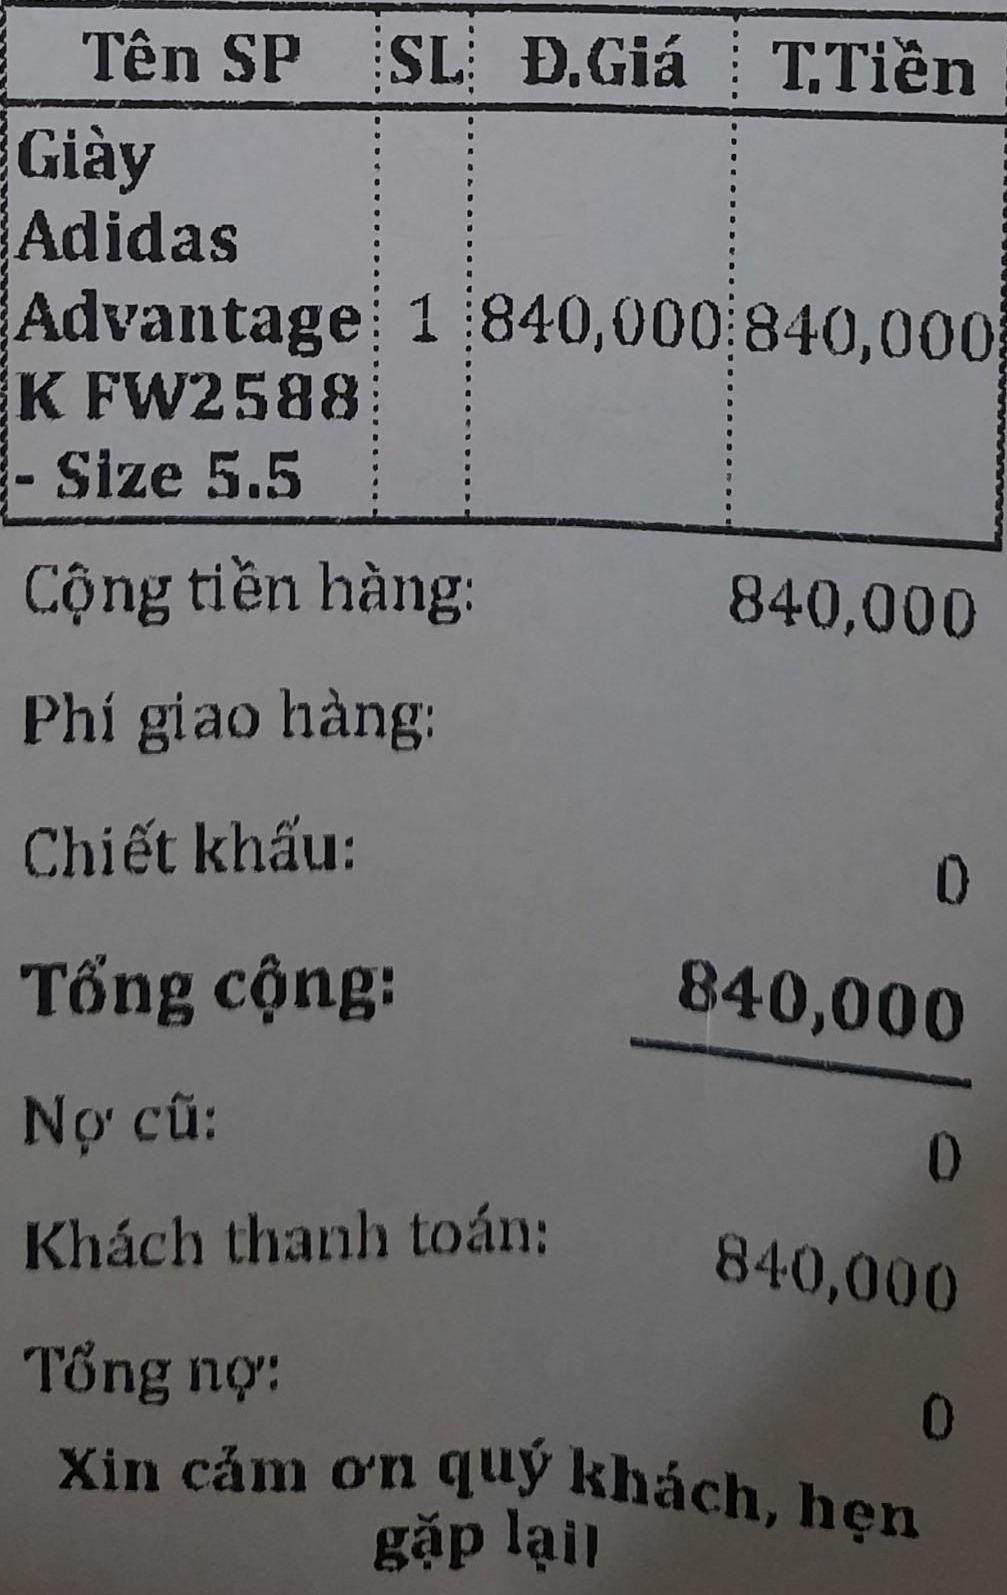
<table>
<tr>
<th>Tên SP</th>
<th>SL</th>
<th>Đ.Giá</th>
<th>T.Tiền</th>
</tr>
<tr>
<td>Giày Adidas Advantage K FW2588 - Size 5.5</td>
<td>1</td>
<td>840,000</td>
<td>840,000</td>
</tr>
</table>

Cộng tiền hàng: 840,000
Phí giao hàng:
Chiết khấu: 0
Tổng cộng: 840,000
Nợ cũ: 0
Khách thanh toán: 840,000
Tổng nợ: 0
Xin cảm ơn quý khách, hẹn gặp lại!